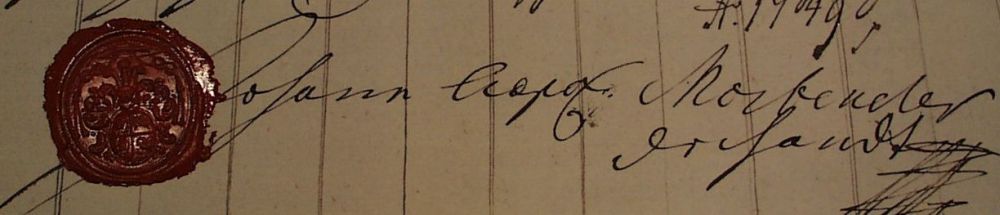
Signature of: jan leopold mosbender